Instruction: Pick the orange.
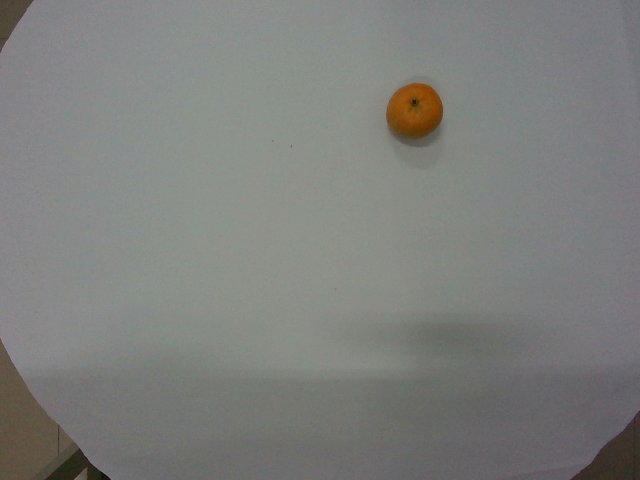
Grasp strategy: vertical